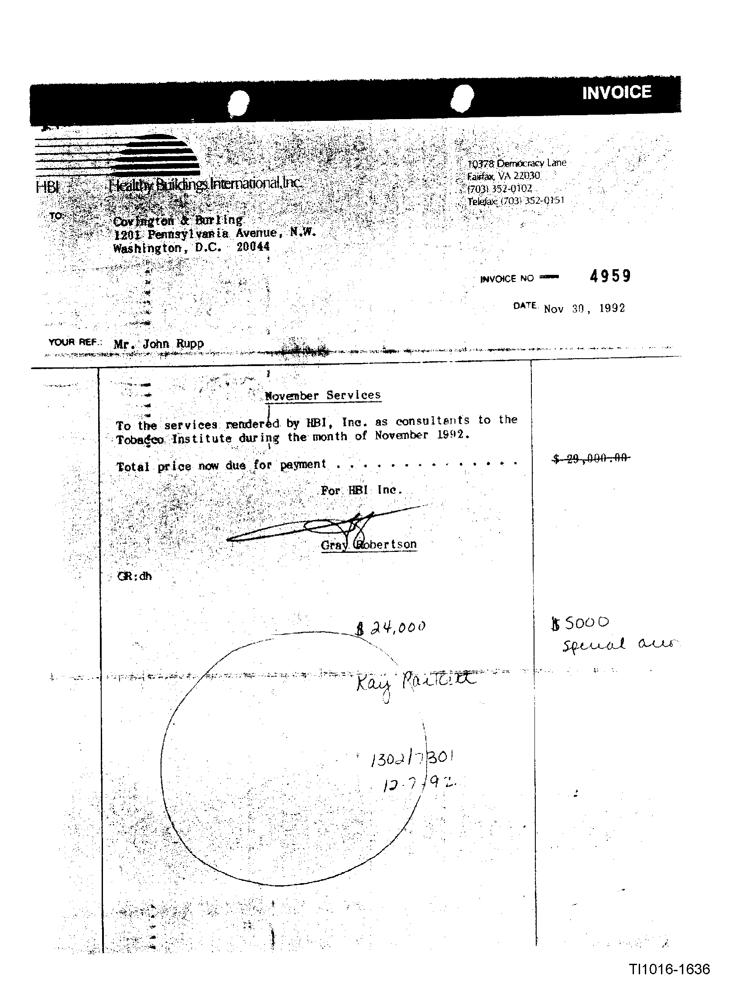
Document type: Invoice